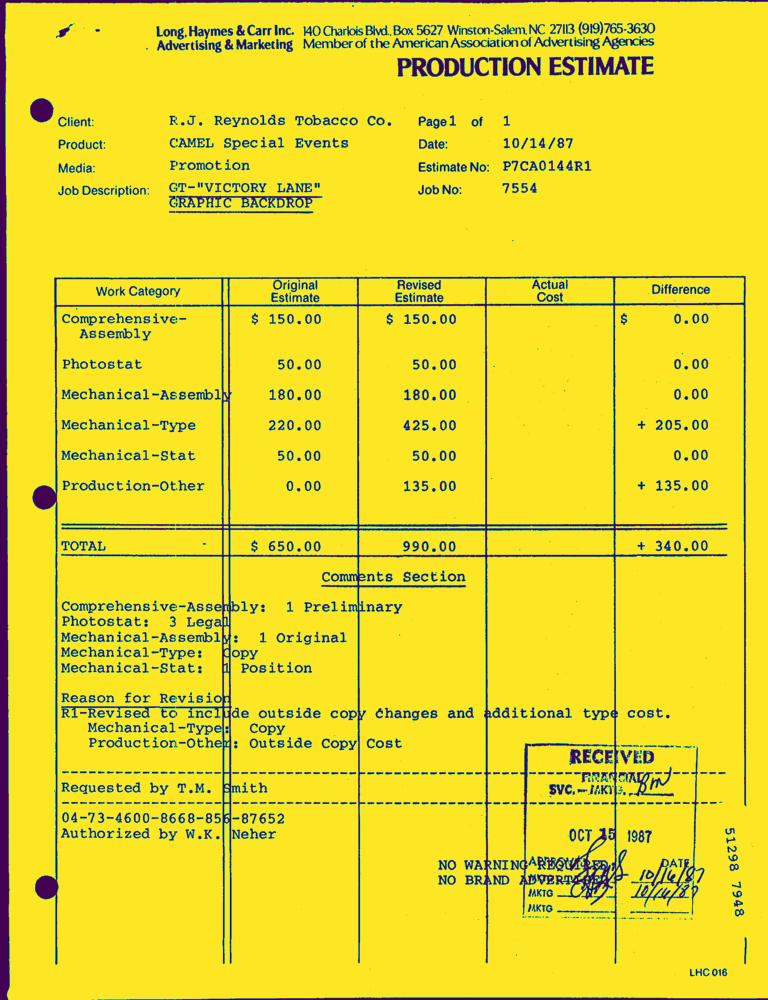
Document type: Invoice-Doc